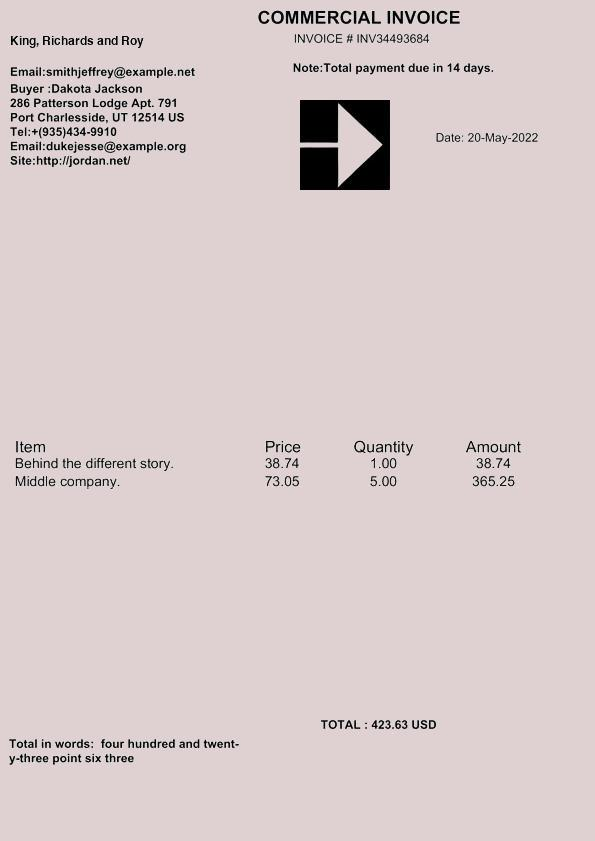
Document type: Invoice